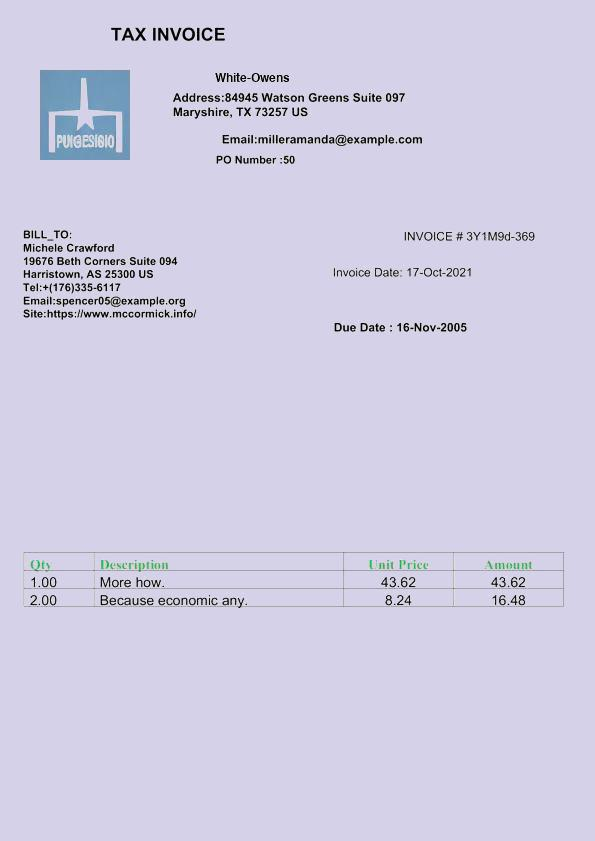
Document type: Invoice